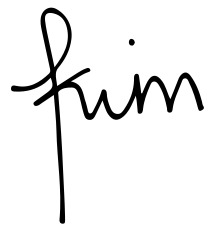
Signature of: kim kardashian